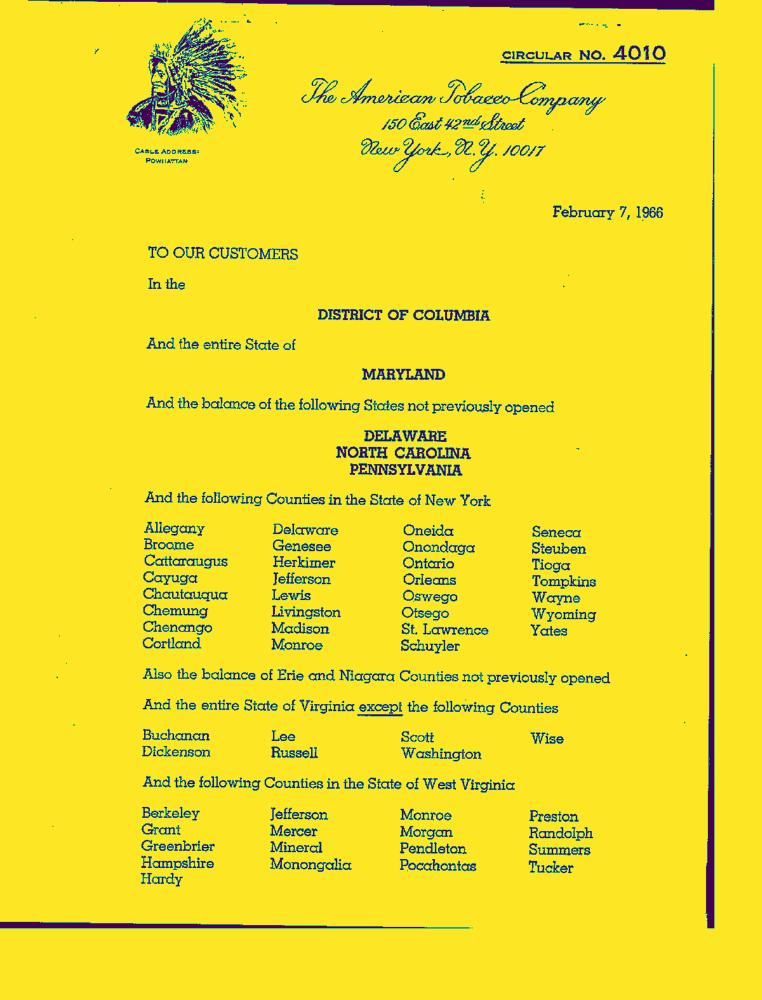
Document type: Letter-Doc